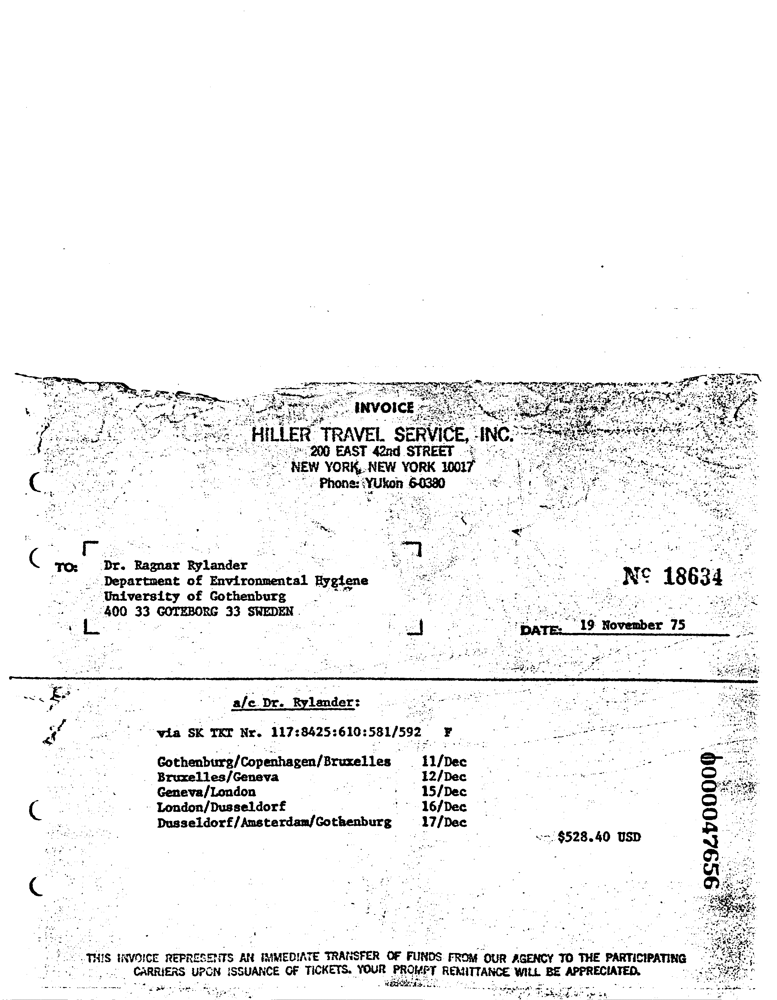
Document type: Invoice